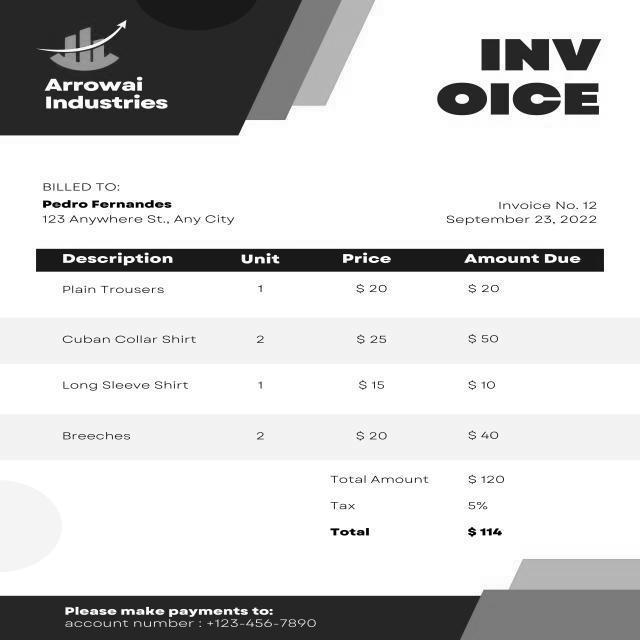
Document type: Invoice